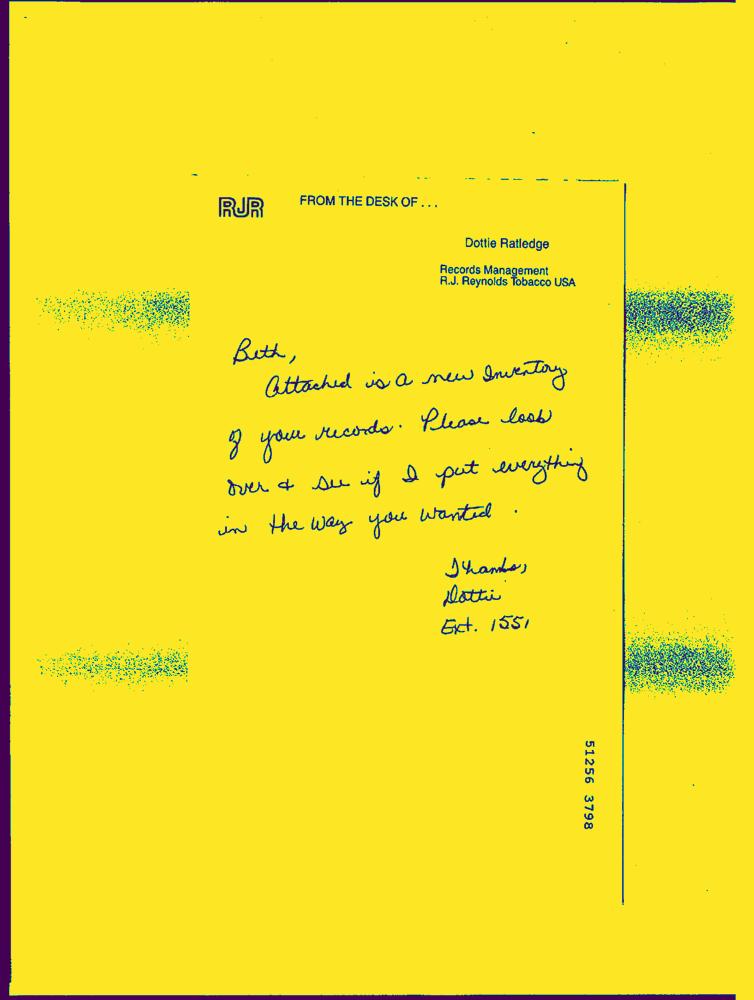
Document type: Hand-Written